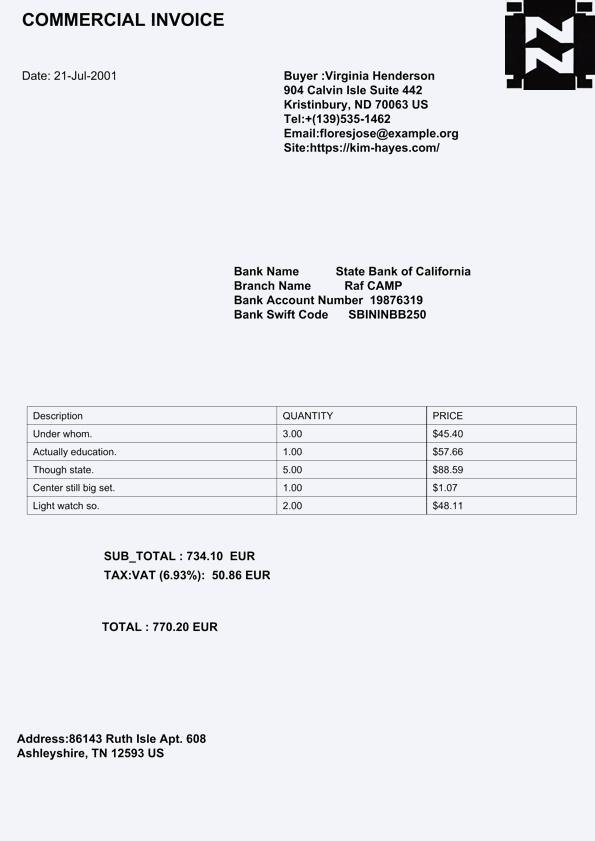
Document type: Invoice